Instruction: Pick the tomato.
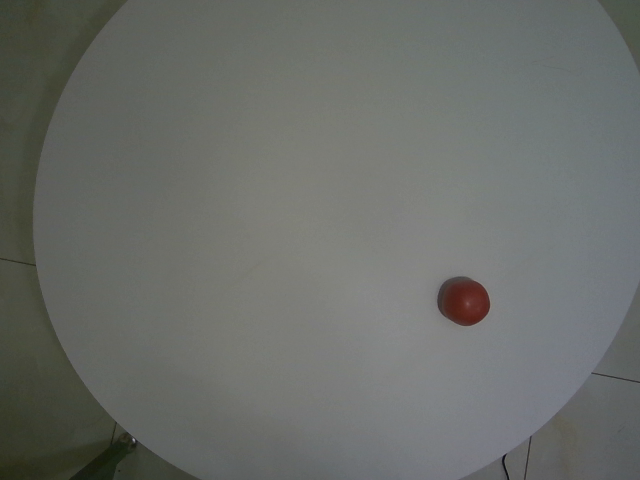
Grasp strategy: vertical